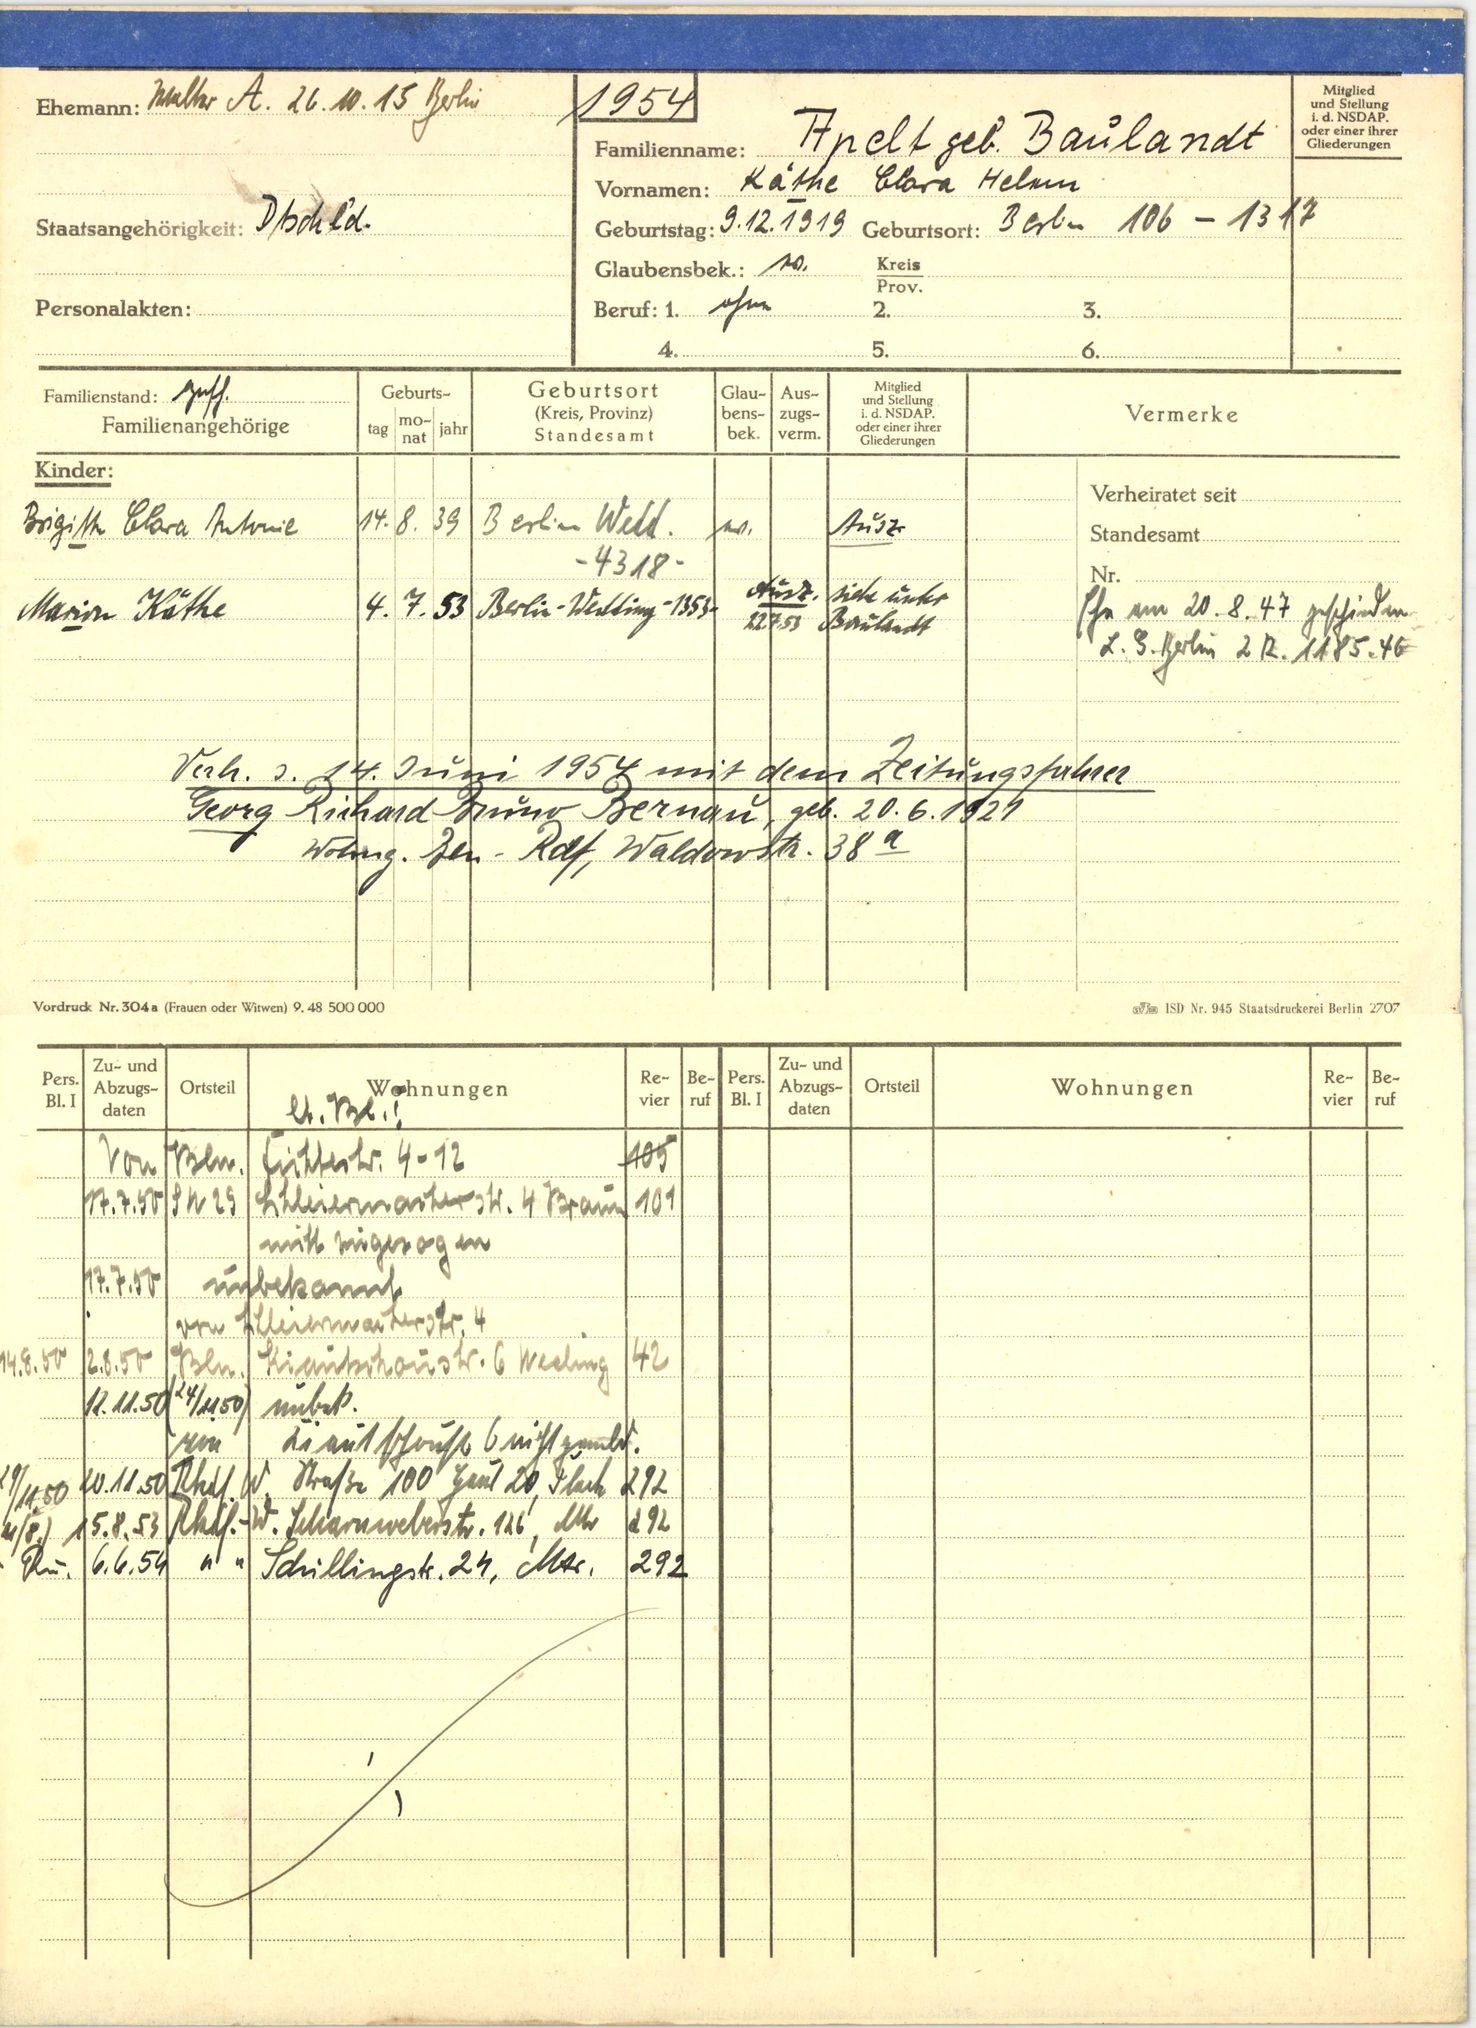
Apelt geb. Baulandt